Question: What was observed in the imaging?
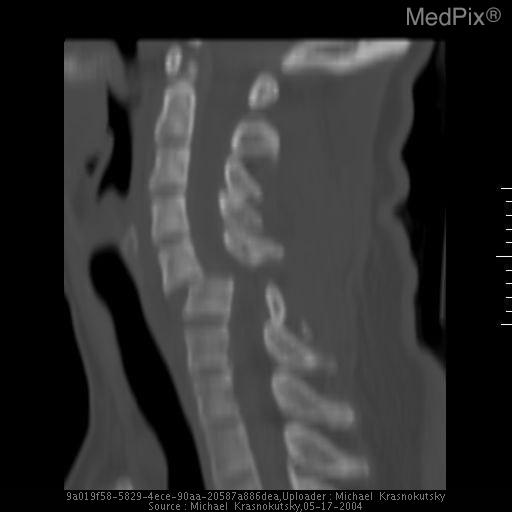
Answer: The imaging shows More than 50% anterior subluxation of C5 on C6 with bilateral locked facets. CT reconstructed sagittal plane of the cervical spine demonstrates bilateral locked facets at C5-6 level.   The spinal canal is impinged and narrowed at the C5-6 level..